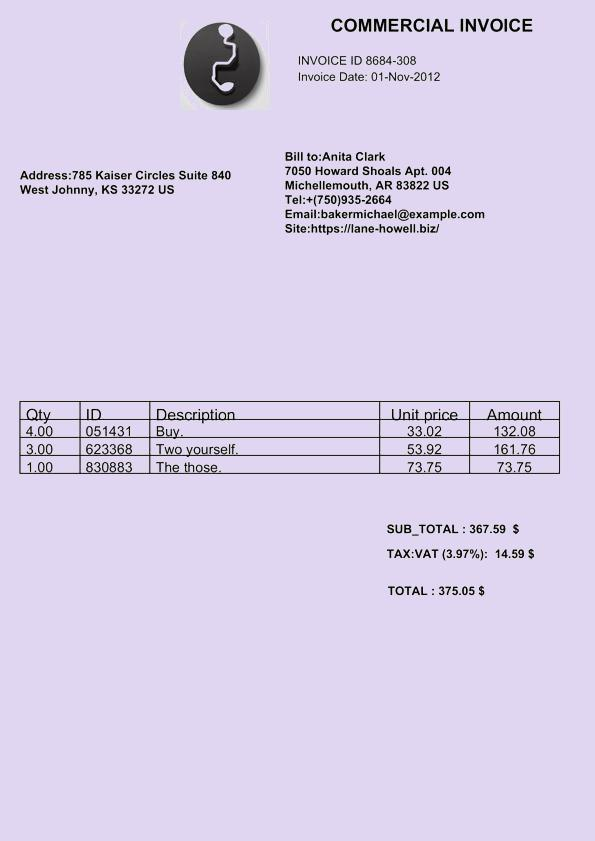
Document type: Invoice